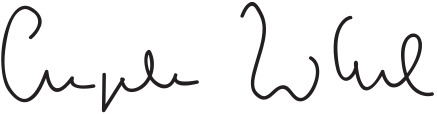
Signature of: angela merkel